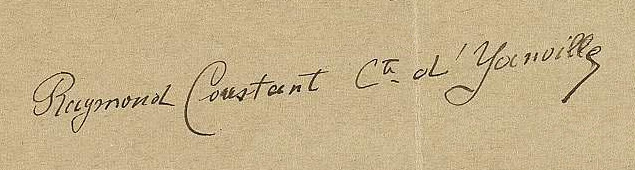
Signature of: raymond coustant d yanville